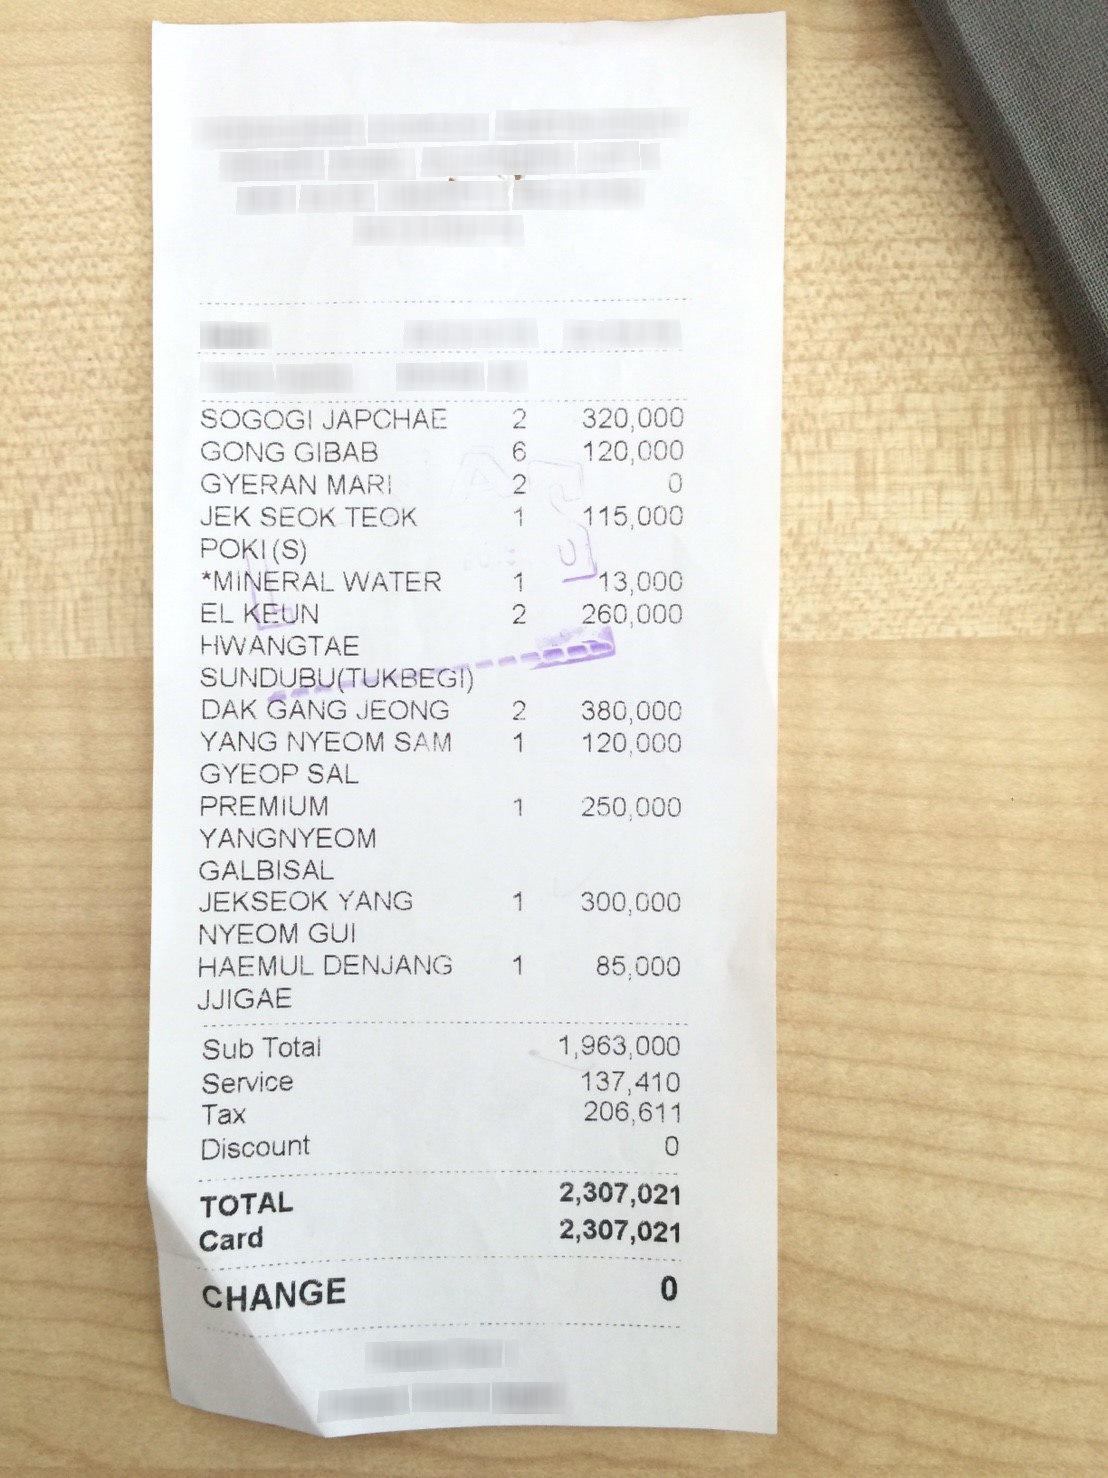
Number of items: 11
Subtotal: 1,963,000
Service charge: 137,410
Tax: 206,611
Total: 2,307,021
OCR text regions:
text: SOGOGI
text: JAPCHAE
text: 2
text: 320,000
text: GONG
text: GIBAB
text: 6
text: 120,000
text: GYERAN
text: MARI
text: 2
text: 0
text: JEK
text: SEOK
text: TEOK
text: POKI
text: (S)
text: 1
text: 115,000
text: *
text: MINERAL
text: WATER
text: 1
text: 13,000
text: EL
text: KEUN
text: HWANGTAE
text: SUNDUBU
text: (TUKBEGI)
text: 2
text: 260,000
text: DAK
text: GANG
text: JEONG
text: 2
text: 380,000
text: YANG
text: NYEOM
text: SAM
text: GYEOP
text: SAL
text: 1
text: 120,000
text: PREMIUM
text: YANGNYEOM
text: GALBISAL
text: 1
text: 250,000
text: JEKSEOK
text: YANG
text: NYEOM
text: GUI
text: 1
text: 300,000
text: HAEMUL
text: DENJANG
text: JJIGAE
text: 1
text: 85,000
text: Sub
text: Total
text: 1,963,000
text: Service
text: 137,410
text: Tax
text: 206,611
text: Discount
text: 0
text: TOTAL
text: 2,307,021
text: Card
text: 2,307,021
text: CHANGE
text: 0